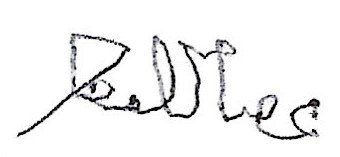
Signature of: issam al attar